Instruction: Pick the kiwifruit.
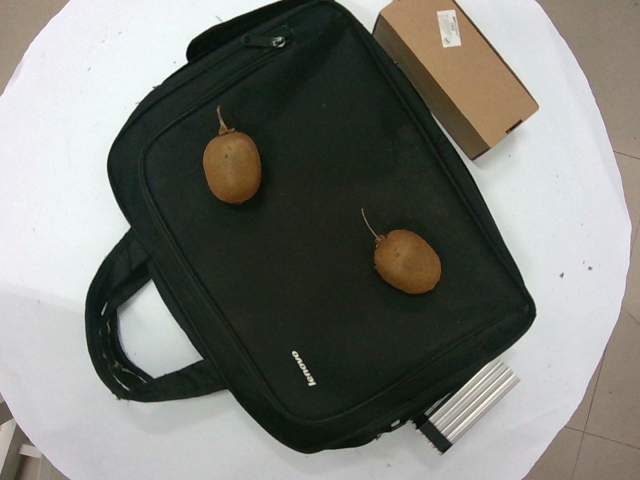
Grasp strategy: vertical